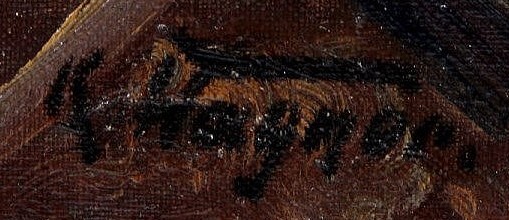
Signature of: karl wagner